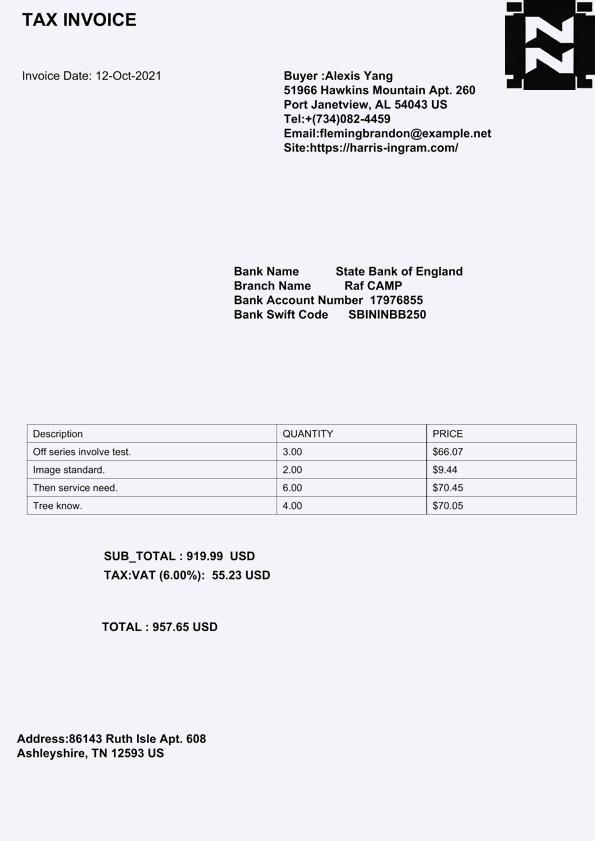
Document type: Invoice